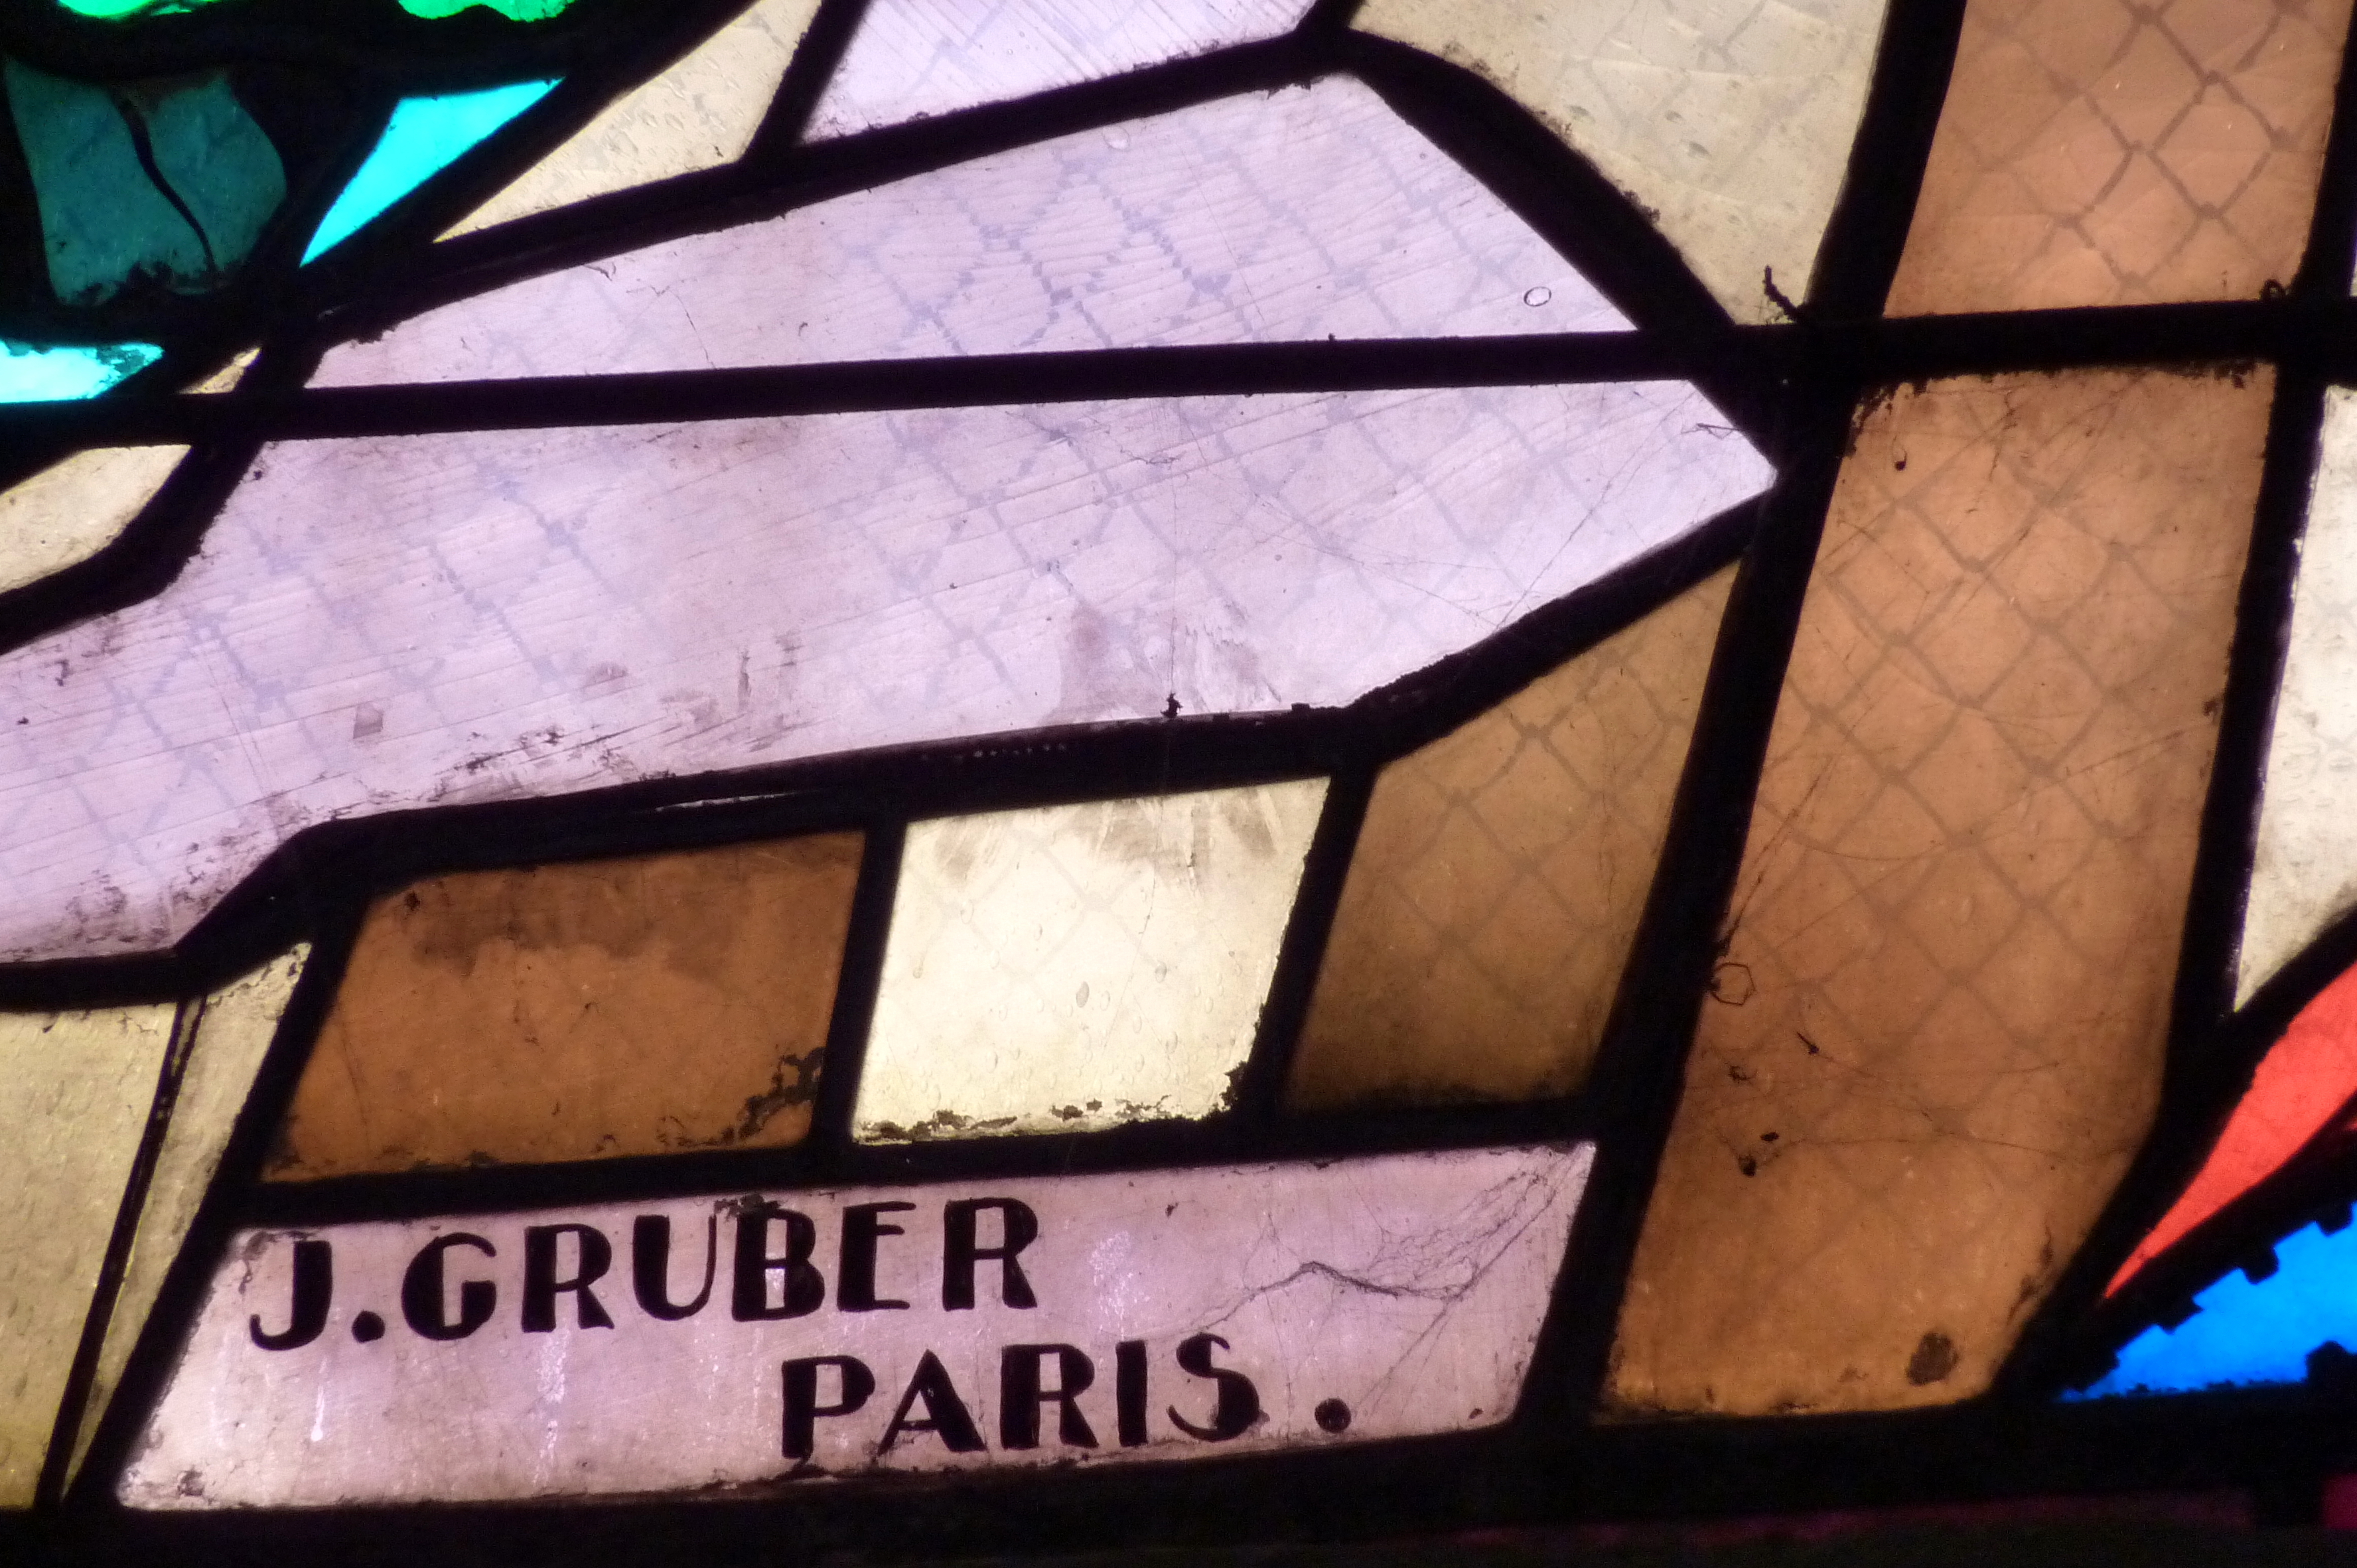
Signature of: jacques gruber